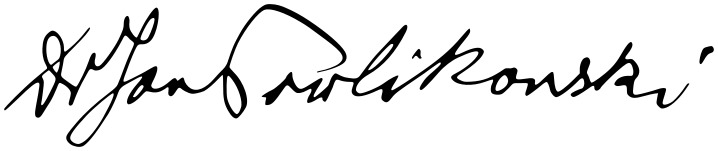
Signature of: jan gwalbert pawlikowski